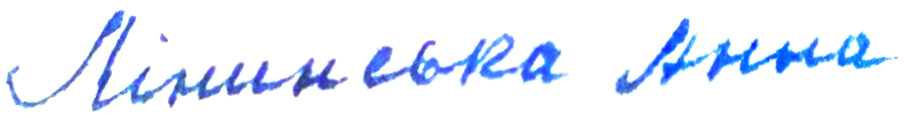
Signature of: anna timofeevna linynska